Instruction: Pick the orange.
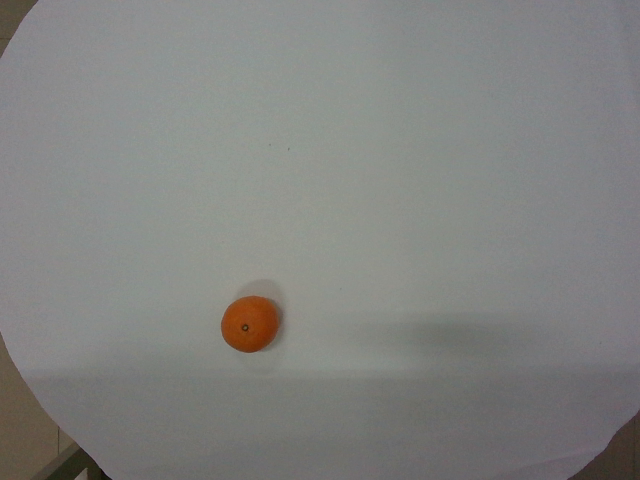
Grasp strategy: vertical